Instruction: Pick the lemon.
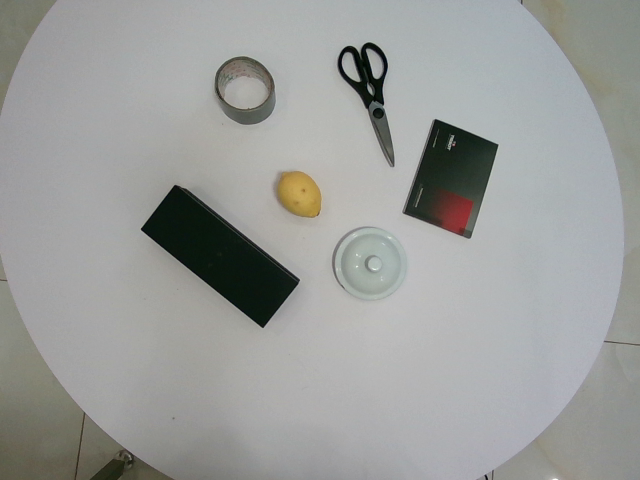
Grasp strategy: vertical